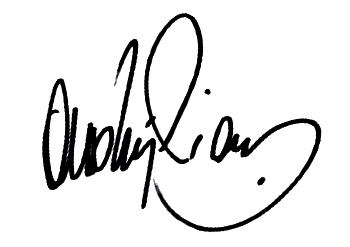
Signature of: andrzej piaseczny